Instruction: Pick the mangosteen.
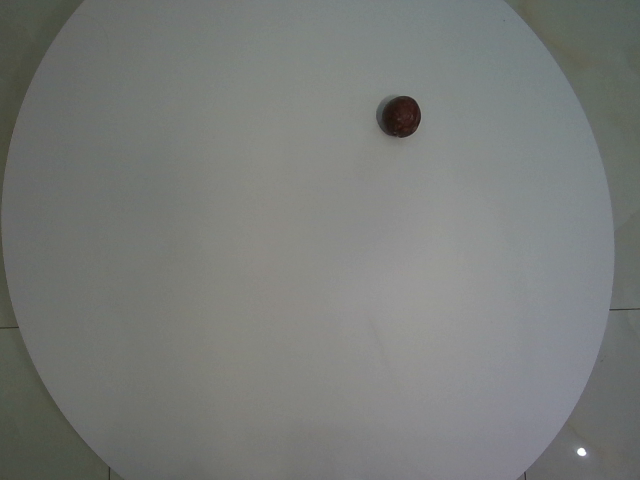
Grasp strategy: vertical